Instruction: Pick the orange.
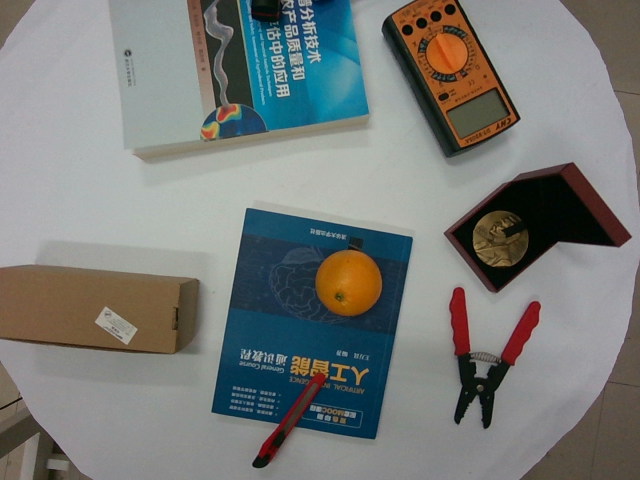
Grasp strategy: vertical